Question: How is the history relevant to the case?
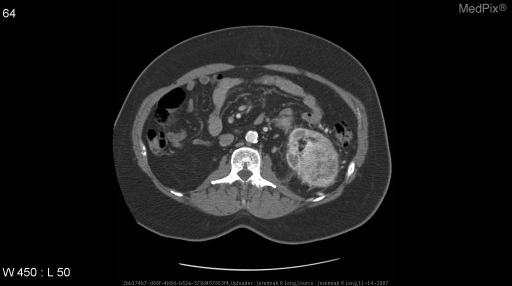
Answer: The patient's history of 72 year old female with gross hematuria is key in understanding the case.